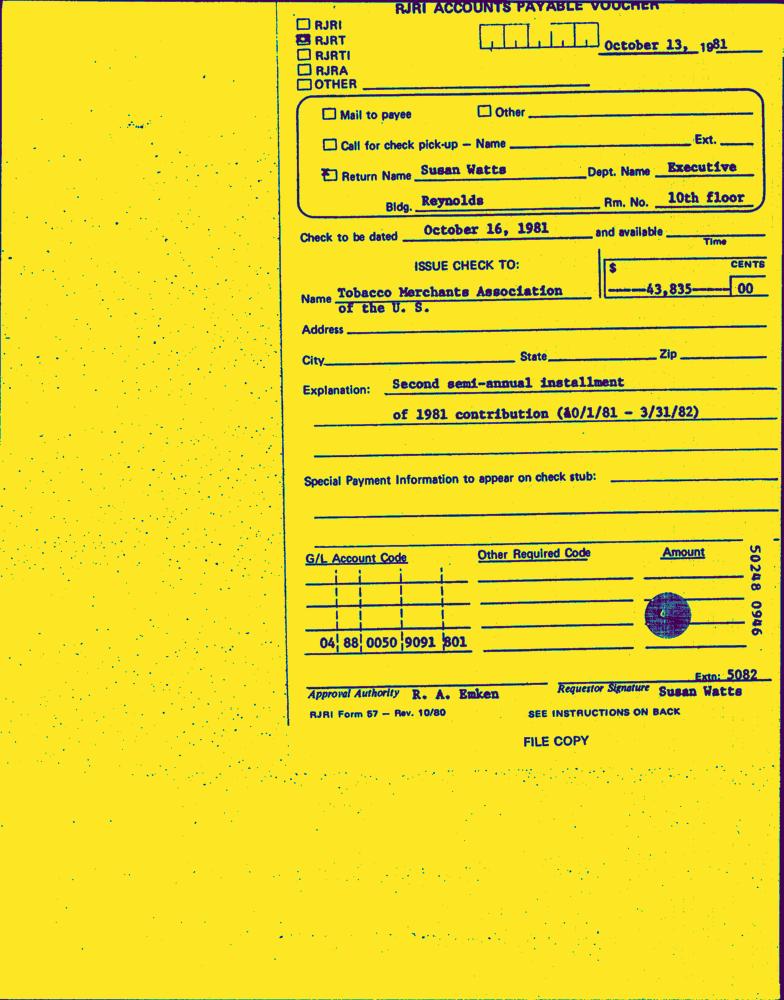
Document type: Invoice-Doc